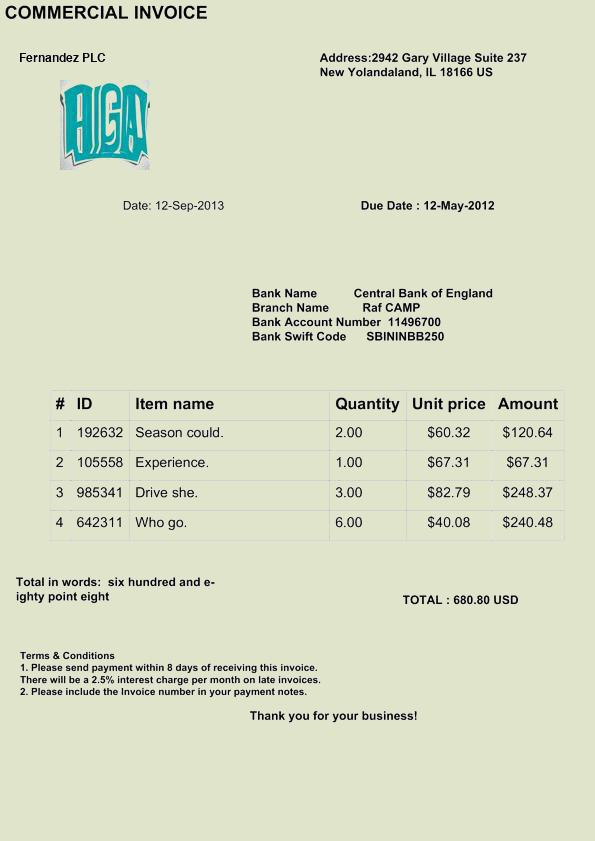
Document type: Invoice